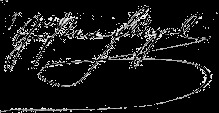
Signature of: gustav leberecht flügel